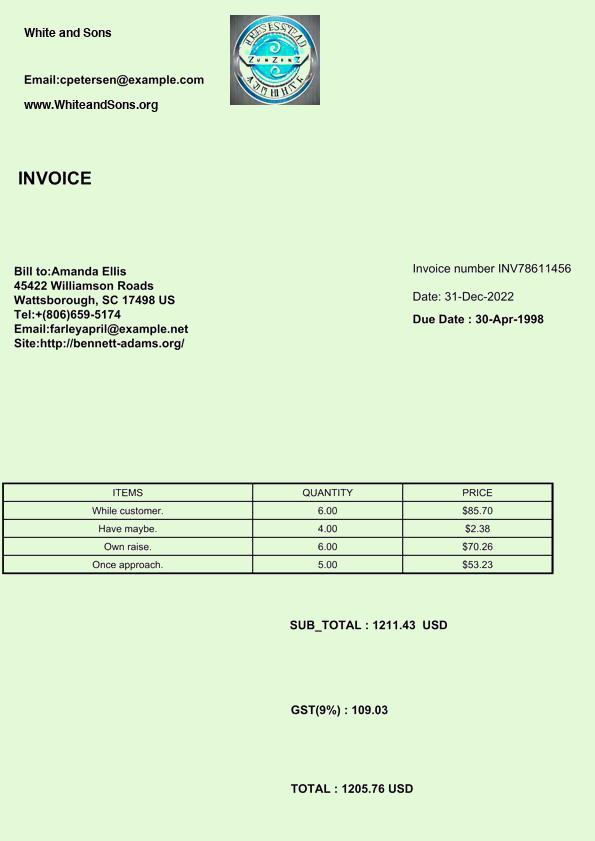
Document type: Invoice